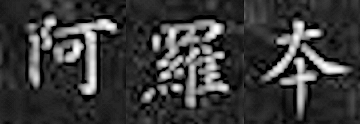
Signature of: alopen